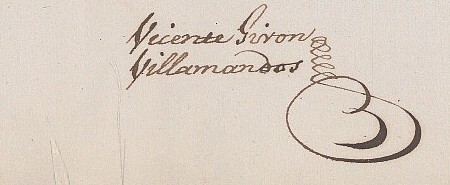
Signature of: vicente girón villamandos